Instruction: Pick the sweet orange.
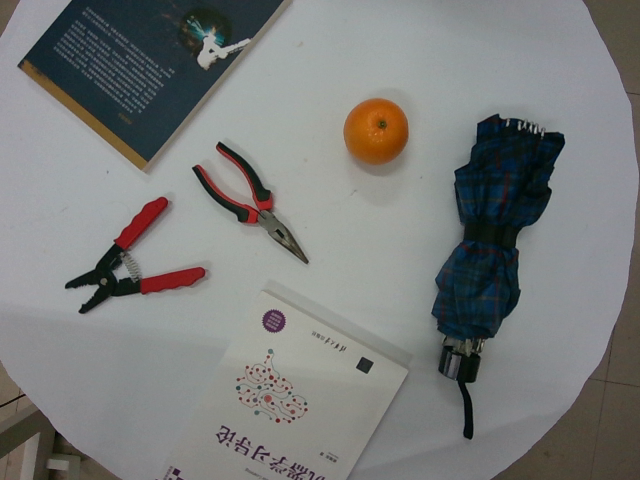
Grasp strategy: vertical